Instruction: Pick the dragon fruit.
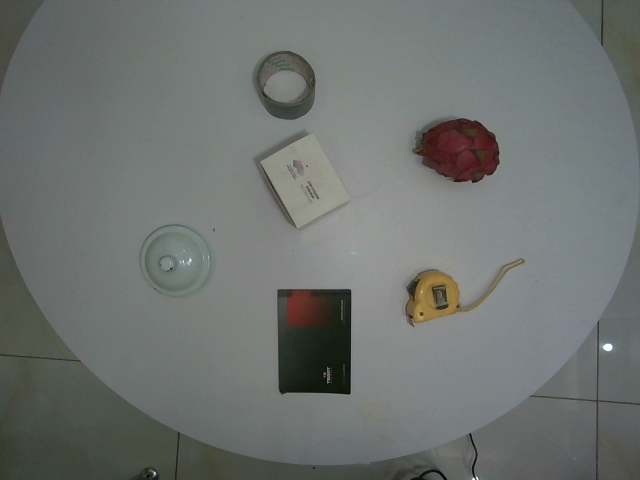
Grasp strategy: vertical